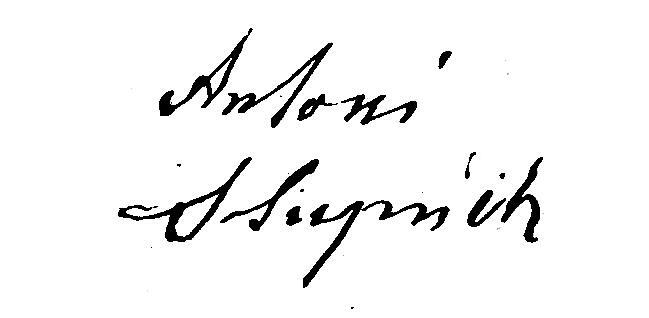
Signature of: antoni stupnicki